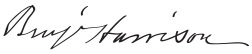
Signature of: benjamin harrison